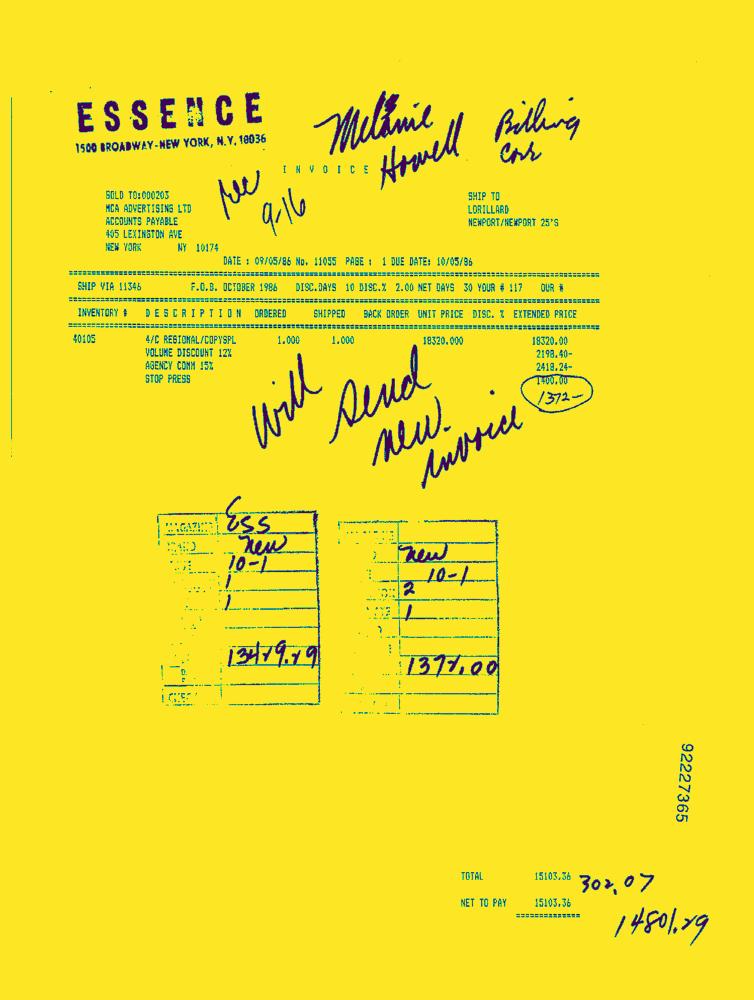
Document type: Invoice-Doc